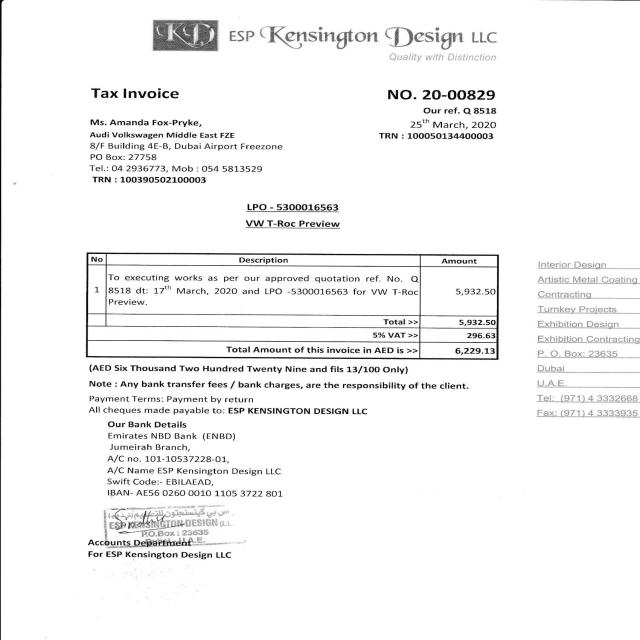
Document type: Invoice